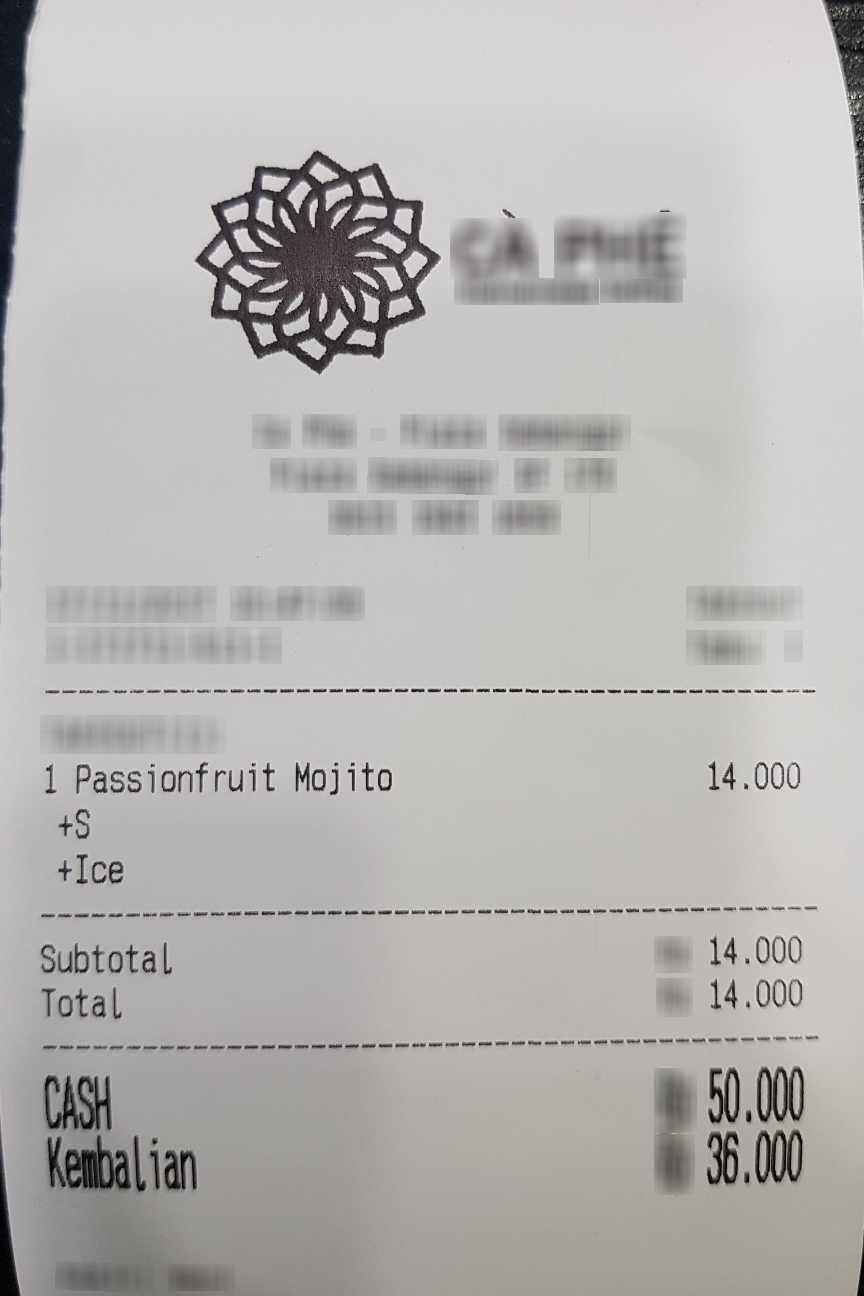
Number of items: 4
Subtotal: 14.000
Total: 14.000
OCR text regions:
text: 1
text: Passionfruit
text: Mojito
text: 14.000
text: +S
text: +Ice
text: Subtotal
text: 14.000
text: Total
text: 14.000
text: CASH
text: 50.000
text: Kembalian
text: 36.000